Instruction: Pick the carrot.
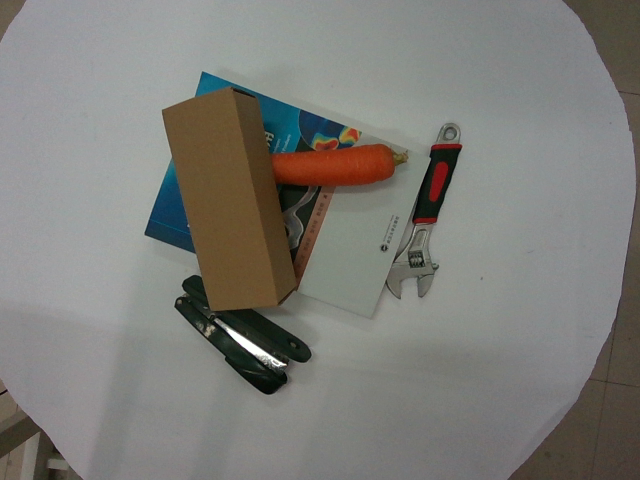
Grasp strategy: vertical